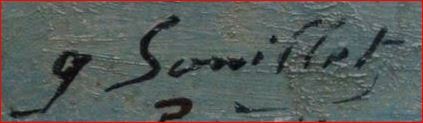
Signature of: georges françois souillet